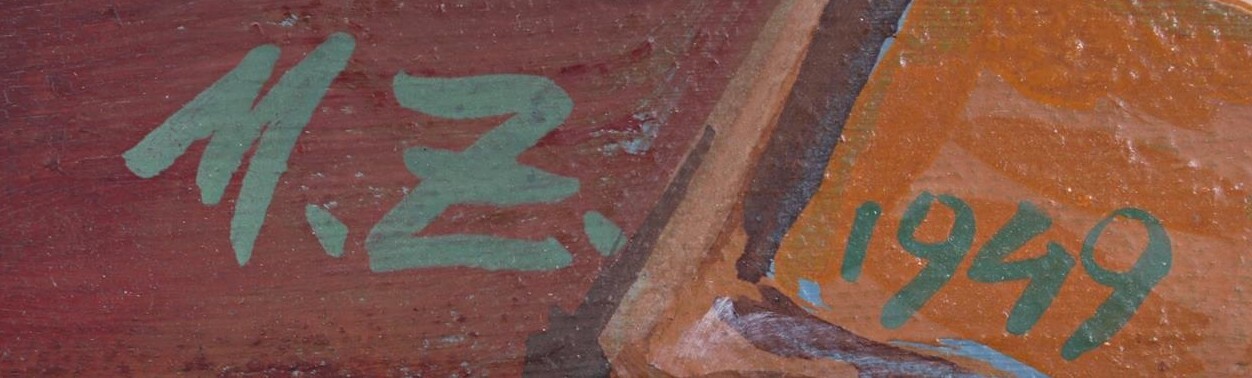
Signature of: marie zlatníková mikanová